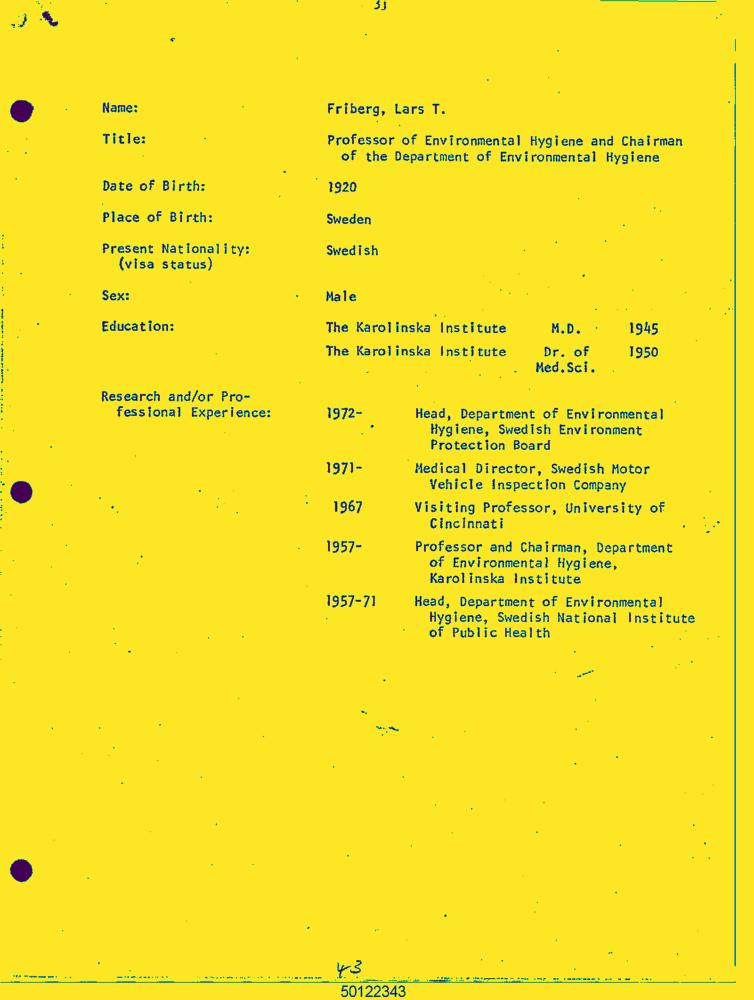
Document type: Resume-Doc